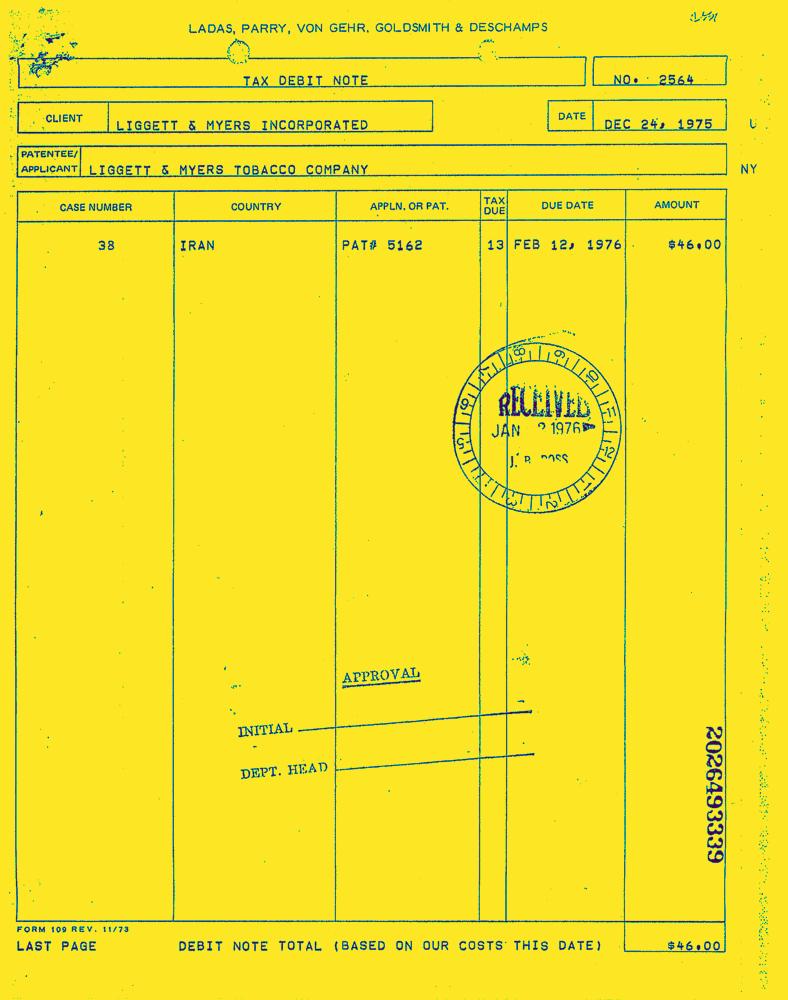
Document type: Invoice-Doc